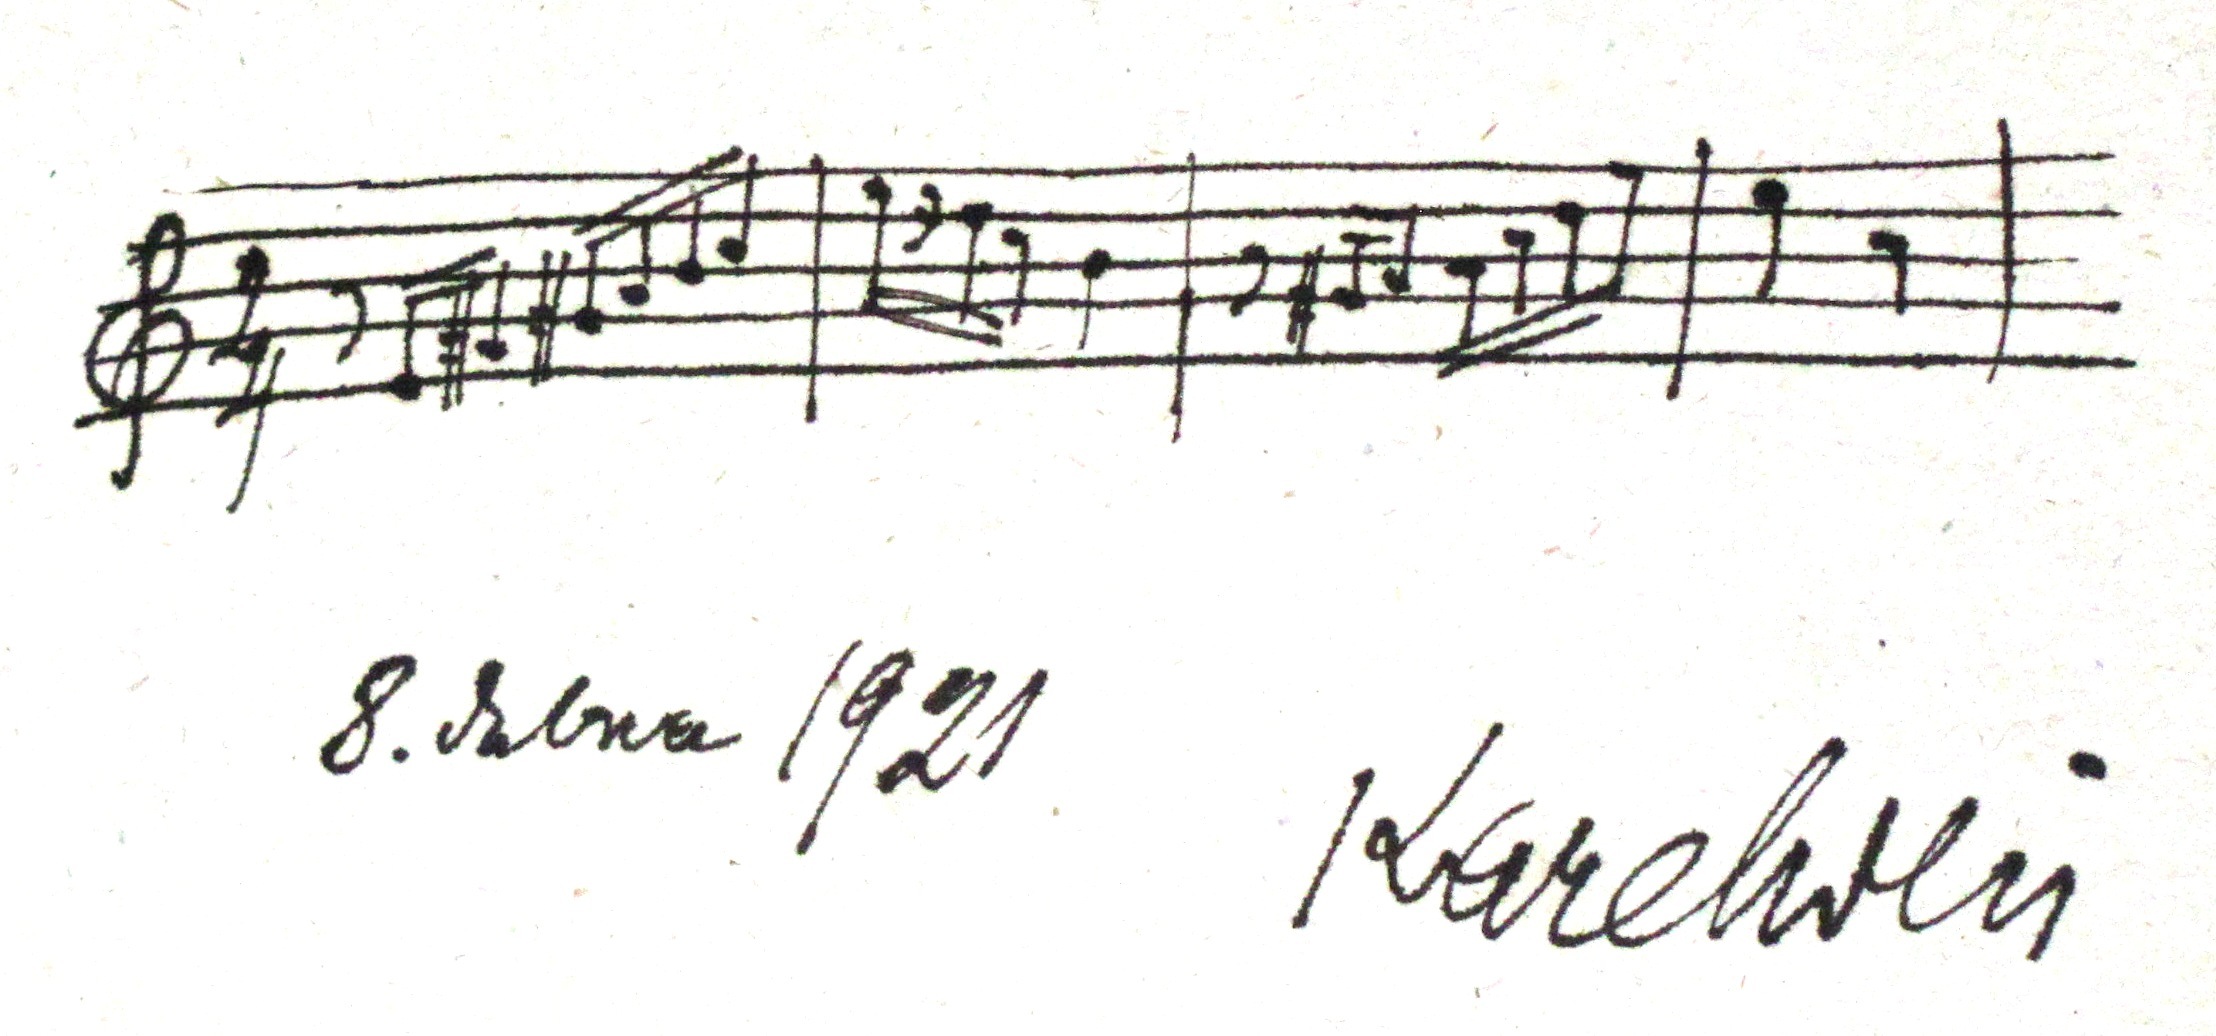
Signature of: karel weis